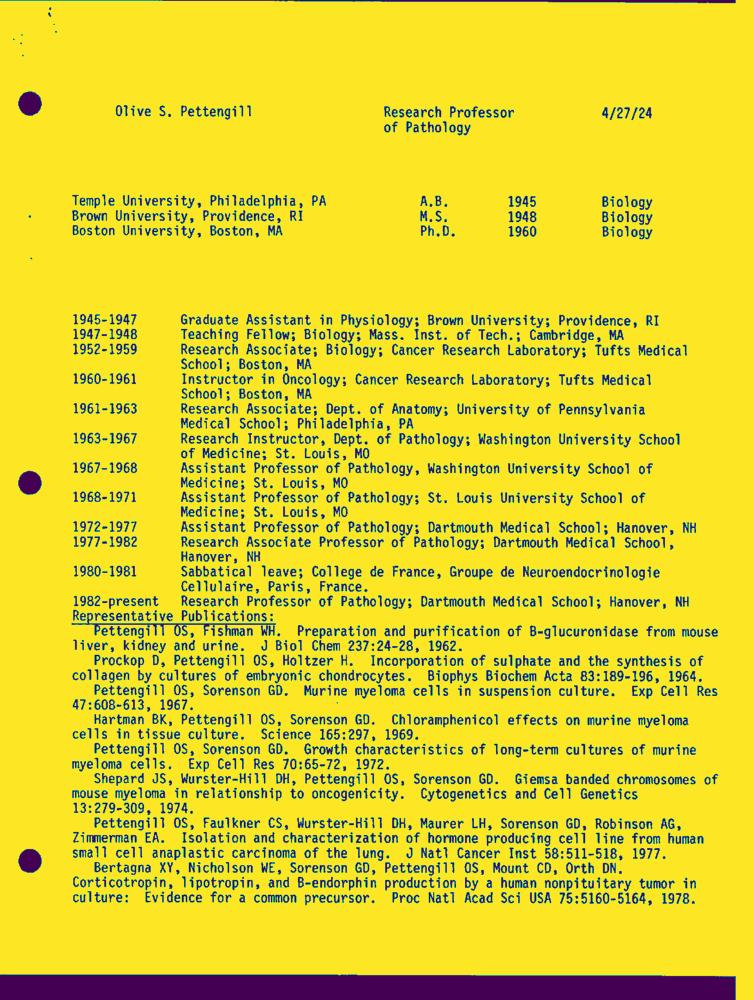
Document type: Resume-Doc